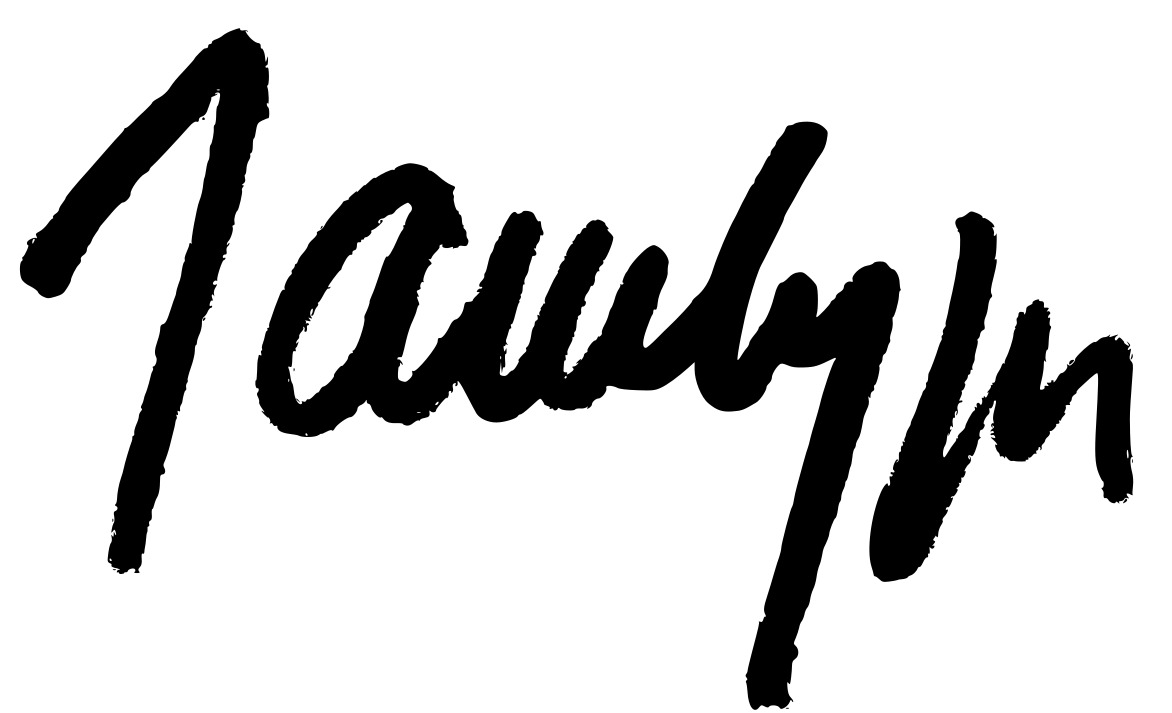
Signature of: jacek cygan